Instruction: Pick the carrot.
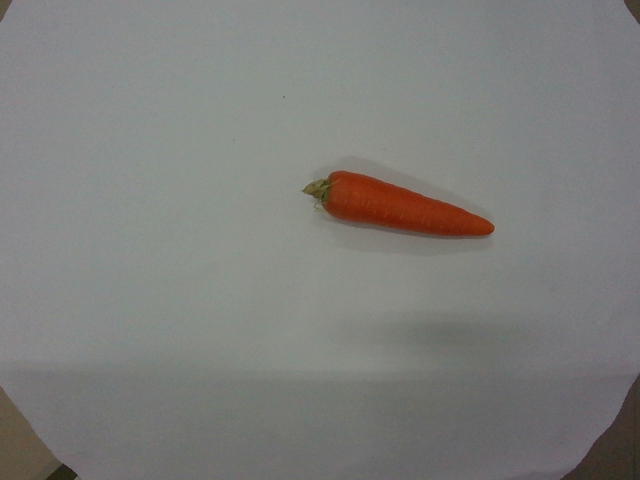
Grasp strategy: vertical